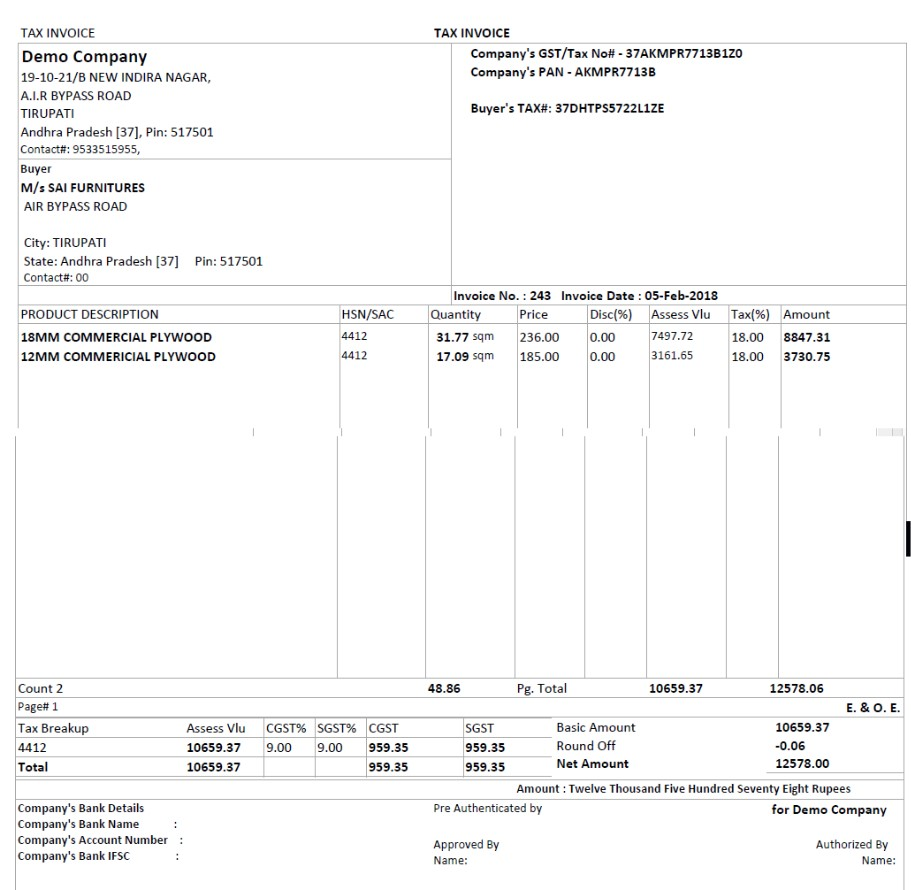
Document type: Invoice